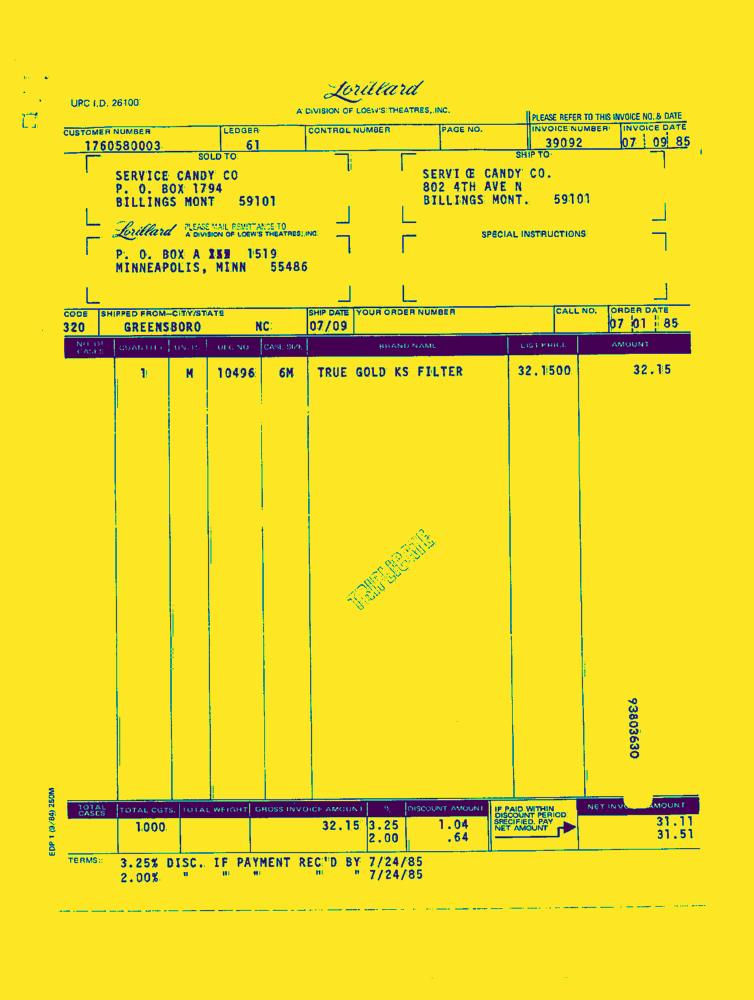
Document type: Invoice-Doc